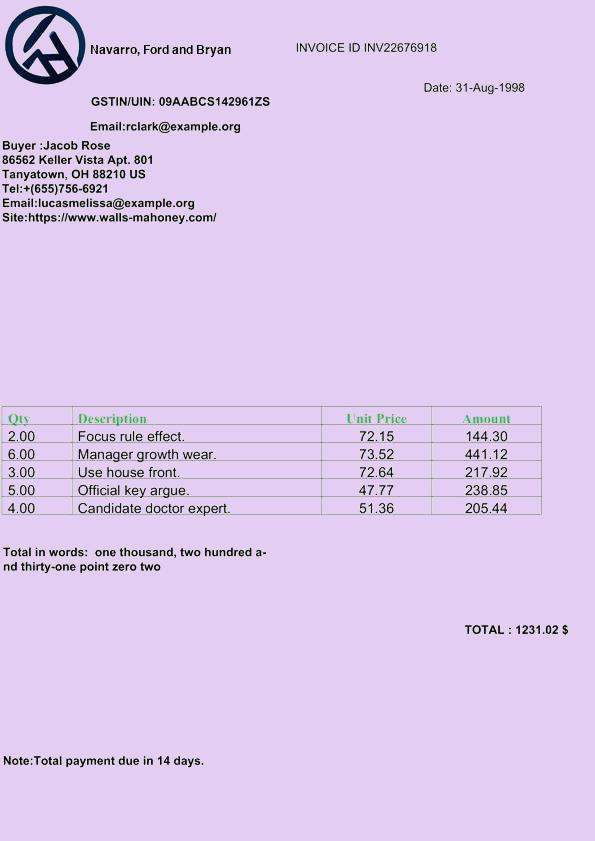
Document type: Invoice